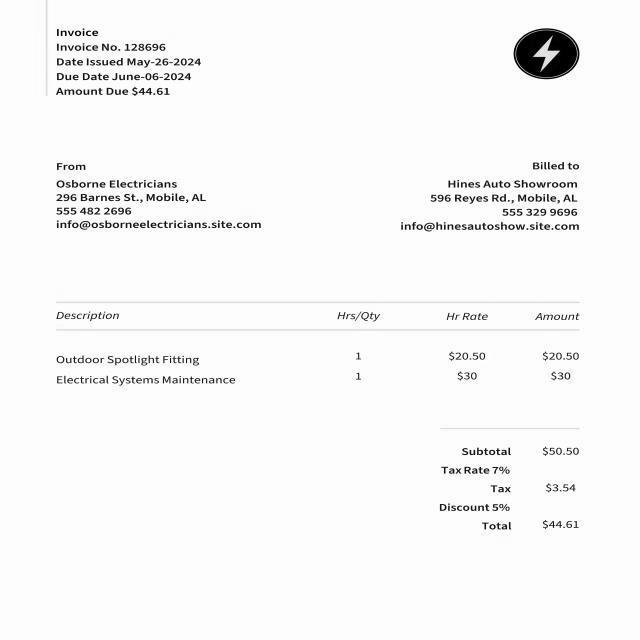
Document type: Invoice